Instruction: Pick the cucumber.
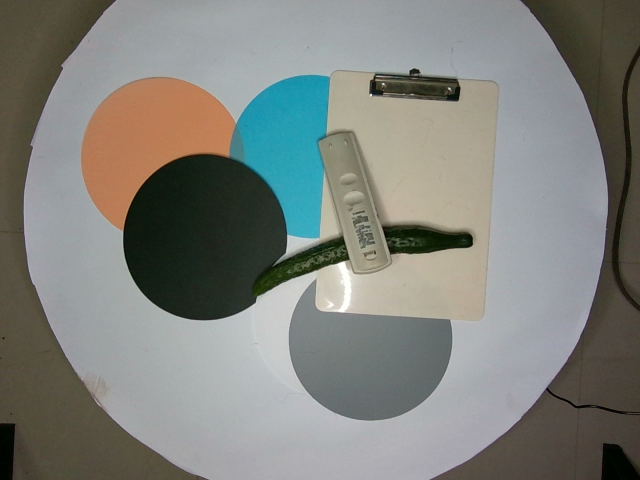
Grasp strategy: vertical